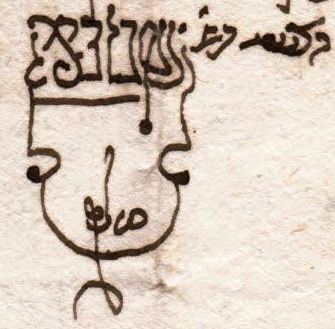
Signature of: yaakov abuhatzeira